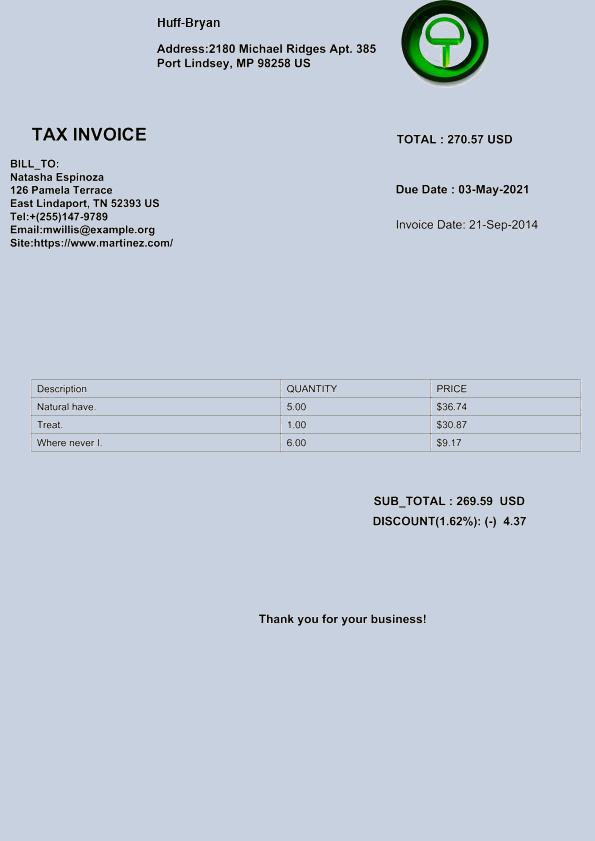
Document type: Invoice